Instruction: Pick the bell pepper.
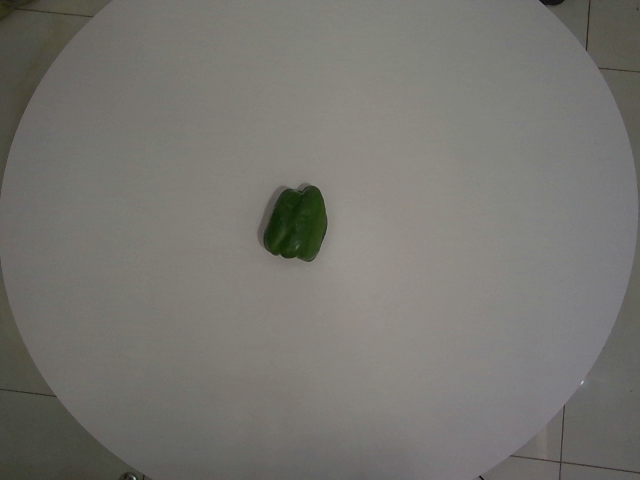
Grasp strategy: vertical